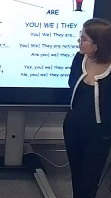
Транскрипция: Я не знаю, как это сделать. Я не знаю, как это сделать. Я не знаю, как это сделать. Я не знаю, как это сделать. Я не знаю, как это сделать. Я не знаю, как это сделать. Я не знаю, как это сделать. Я не знаю, как это сделать. Я не знаю, как это сделать. Я не знаю, как это сделать. Я не знаю, как это сделать. Я не знаю, как это сделать. Я не знаю, как это сделать. Я не знаю, как это сделать.
Категория: Коммуникативные модальности
Подкатегория: Паравербальное
Описание действия: Учитель объясняет детям правила группового задания-игры. При этом ее интонация восходящая, выделяются ключевые моменты действий, голос достаточно энергичный и веселый. Она говорит громко, удерживая внимание
Контекст и комментарии: Контекст до: ученики сидят расслабленные после решенного задания. Реакция после: ученики объединились в группы для совместной работы, они смотрят в лист заданием, что то обсуждают, вопросов о правилах у них не возникло. Педагогический смысл  в том, что учитель смог грамотно преподать материал, используя голос, тон и интонацию, таким образом правила, как незнакомый материал воспринялись просто